Question: What might the diagnosis be?
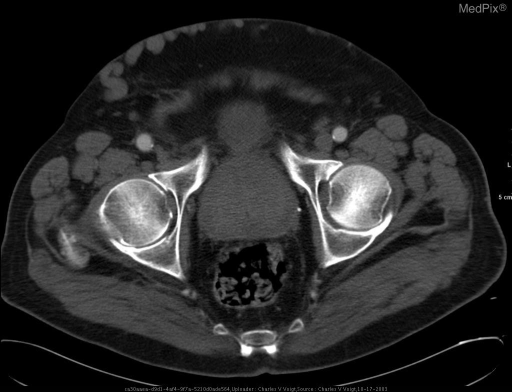
Answer: The possible diagnosis includes Iliac vein compression
DVT
Mass effect
Iatrogenic
Radiation.